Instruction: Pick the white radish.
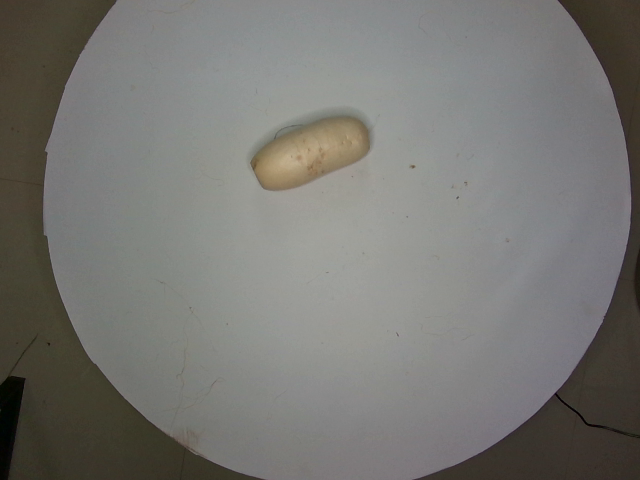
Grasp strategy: vertical